Question: How is the property described in the document?
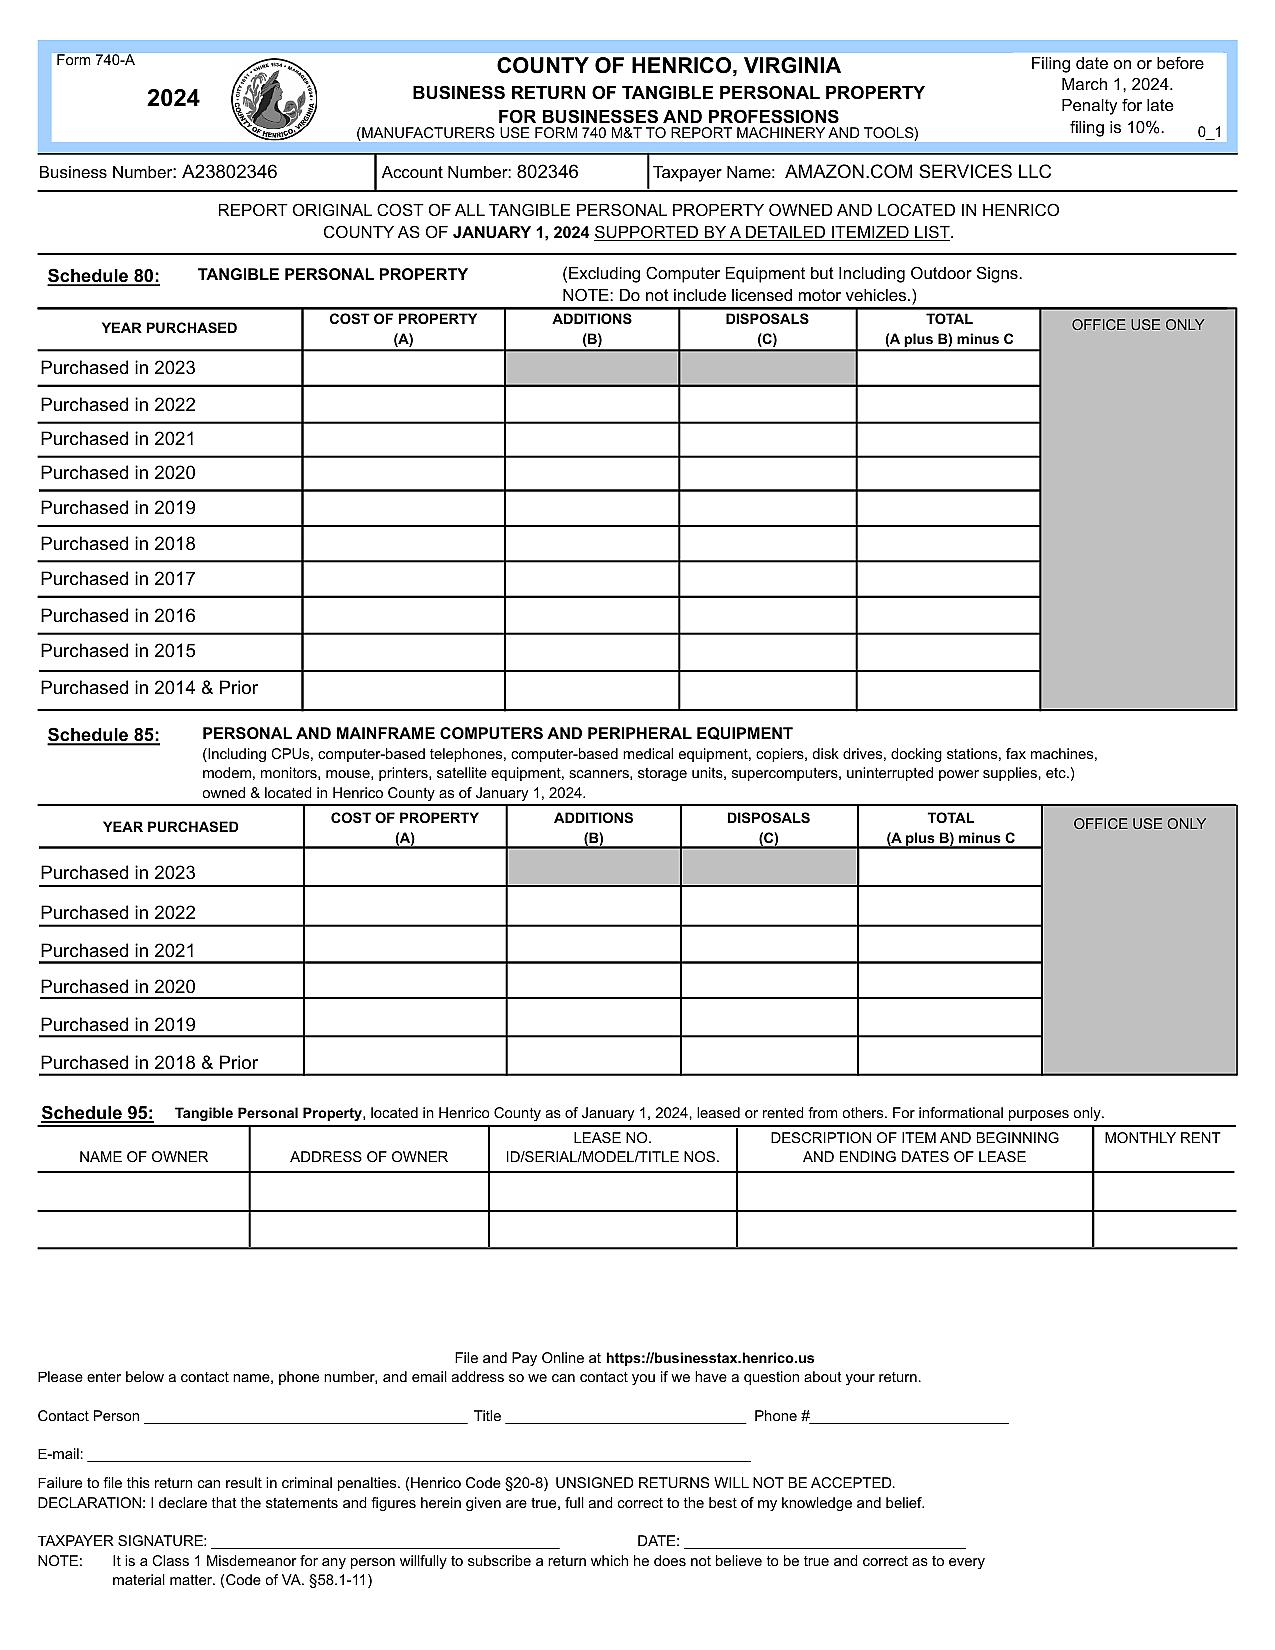
Answer: "TANGIBLE PERSONAL PROPERTY"